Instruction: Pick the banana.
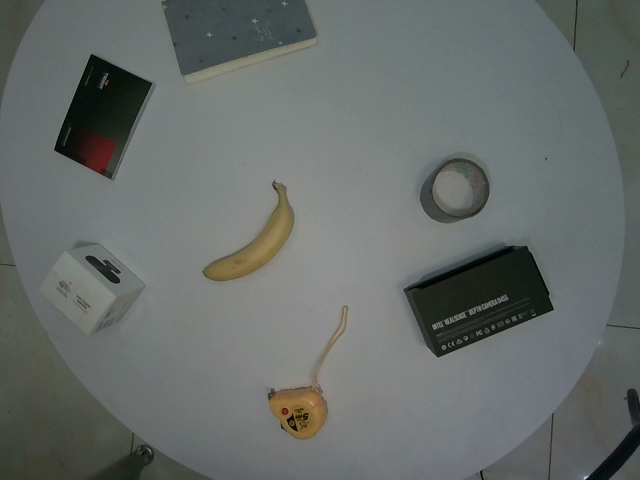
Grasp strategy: vertical